Question: Explain the disease:
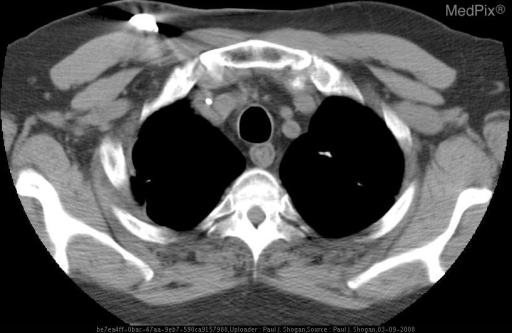
Answer: The disease is discussed as: Esophageal lipomatosis is a benign condition of the esophagus that seems not well recognized by radiologists. In fact, until the 2002 article cited below, benign deposition of fat within the esophagus had never been decribed in the American radiology literature - rather only in European radiology literature.

The appearance is known as the "double ring esophageal sign." The double ring consists of a low-attenuation ring between two higher-density bands. The low attenuation ring shows negative Hounsfield unit measurements as with subcutaneous fat. The fat ring is smooth and ranges in thickness from 1 mm to 3 mm.

This typical CT feature is consistent with esophageal lipomatosis and should be differentiated from other fatty lesions of the esophagus , e.g, lipoma and liposarcoma. Lipomas and liposarcomas are masses often surrounded by a single ring of the normal esophageal wall. Esophageal lipomatosis, on the other hand, has the double ring previously described - and that can be seen in the associated images in this case.

A potential etiology of esophageal lipomatosis includes steroid use, which is known to induce atrophy or fatty infiltration of striated muscles. Esophageal lipomatosis is most often seen in the proximal esophagus, where striated muscle predominates in the esophagus.

Incidence is difficult to accurately measure, but the article below found esophageal lipomatosis present in 7 of 1555 CT exams reviewed - equal to 0.45%.

PMID: 12218824
PMID: 10997425